Question: Explain the disease:
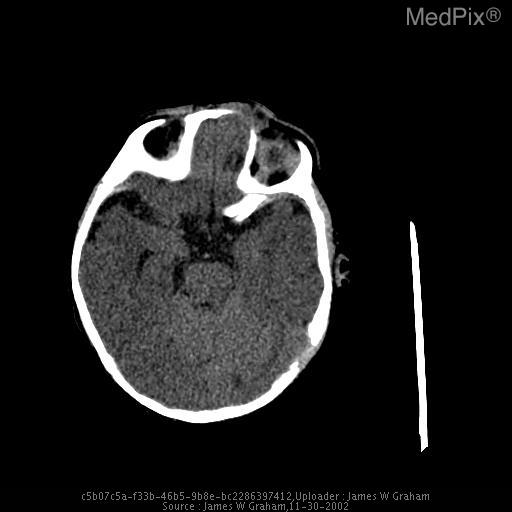
Answer: The disease is discussed as: Congenital lesions of the sinonasal cavity represent anomalies of invagination of the neural plate. In both encephaloceles and nasal gliomas, brain tissue becomes “trapped” by closing bony growth plates (more precisely, it is a failure of adequate regression of the dermal connection).  Encephaloceles maintain a CSF connection to the brain. They are categorized as extranasal (frontonasal) if they extend through the fonticulus nasofrontalis, and intranasal if they extend through the ethmoidal plate (nasoethmoidal). The isolated non-functional neuronal matter is isointense to brain on CT. On MR it is iso- to hypointense on T1 weighted images and hyperintense on T2 weighted images secondary to gliosis, but lacks contrast enhancement. Encephaloceles are associated with other craniofacial abnormalities and anomalies of the corpus callosum.

Nasal gliomas are not true glial tumors. They are similar to encephaloceles in that they represent isolated neuronal matter to due failures in regression during development, but the connection to the intracranial contents is limited to a fibrous band. They too are classified as intra- or extranasal. Interestingly, extranasal gliomas are neither truly nasal nor truly gliomas.

Dermoid cysts represent trapped ecto- and mesoderm.  The patient often has a pit in the middle of the nose. An intracranial connection is maintained in 25% of lesions, placing the patient at risk for osteomyelitis, meningitis and cerebral abscess should they become infected. Sinus tracts maintain a connection to a dermoid cyst, and uncommonly to the brain.

This case represents a frontonasal encephalocele. The bony defect (fonticulus nasofrontalis) is best visualized on CT. MR confirms a connection to the brain parenchyma, with typical findings of gliosis but not enhancement in the non-functioning neuronal tissue. Treatment involves surgical reduction of the tissue, with placement of a dural patch over the defect; it is not excised.